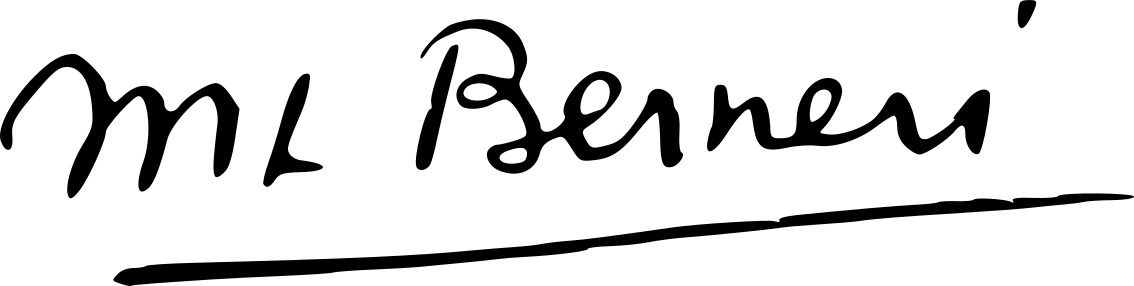
Signature of: marie louise berneri